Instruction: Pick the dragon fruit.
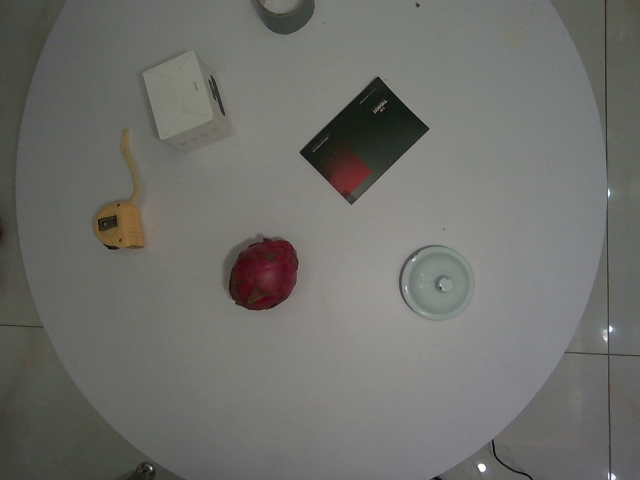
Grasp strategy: vertical